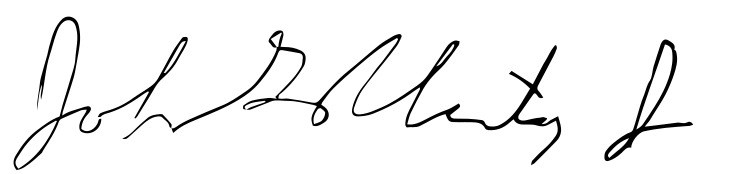
Signature of: john roberts